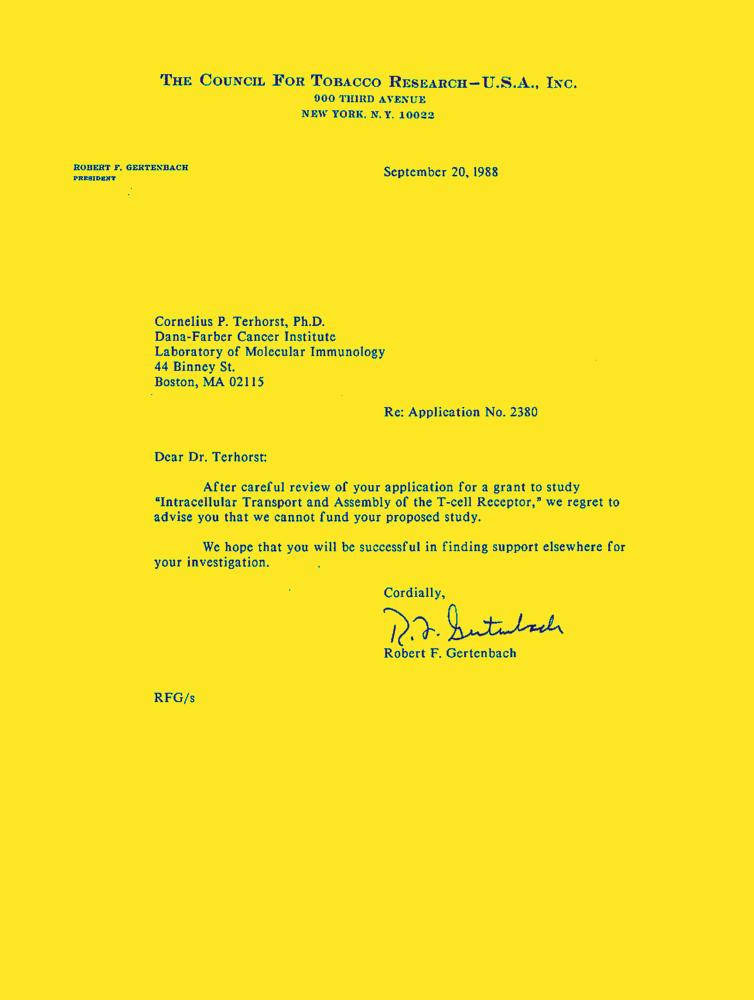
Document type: Letter-Doc